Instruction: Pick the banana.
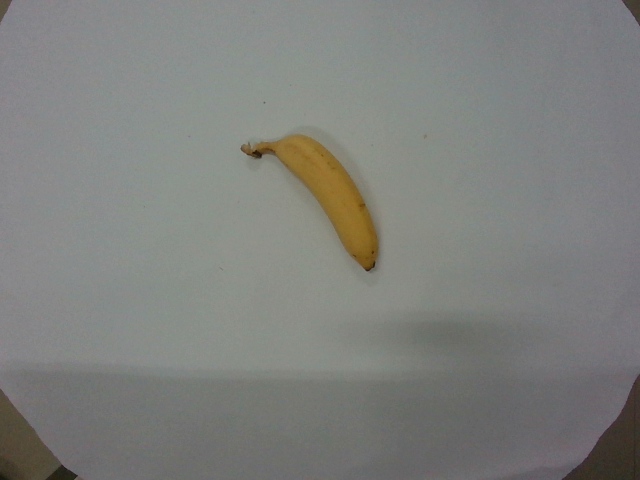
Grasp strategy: vertical